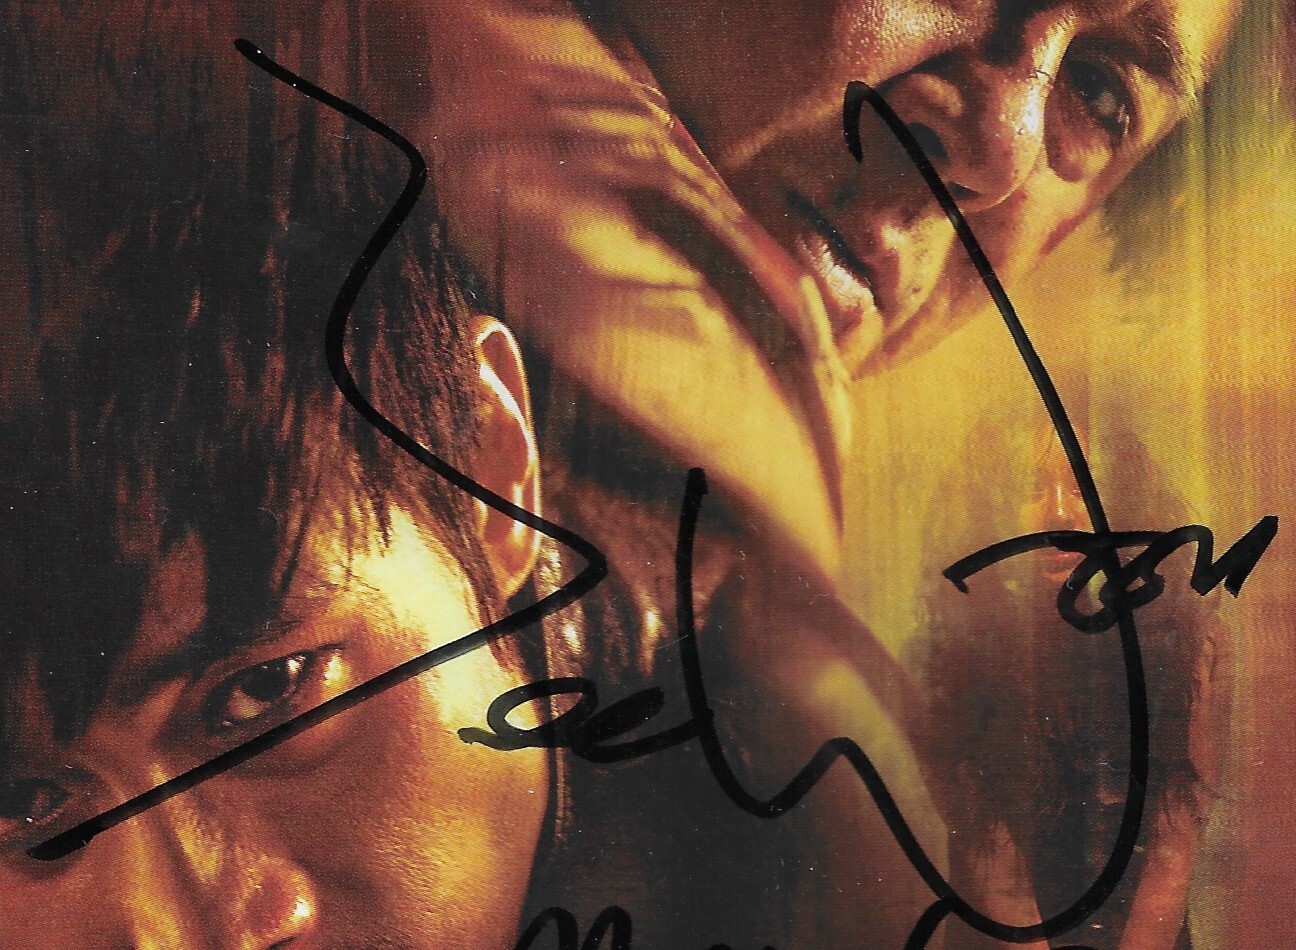
Signature of: kim ji woon